Question: What is the suspected problem?
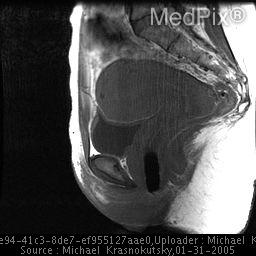
Answer: The findings suggest Ultrasound demonstrated heterogenous uterus.  There were no fibroids.  MRI of the pelvis confirmed suspicion of adenomyosis.  T2 sequence demonstrates thickening of junctional zone and increased focal signal through out the myometrium.. Sagital T1 image through the midline of the uterus demonstrates no abnormal signal.. The patient might have a history of 36 yo female presents with intermenstrual bleeding for several month.  The bleeding is now increased in the amount with cramping..